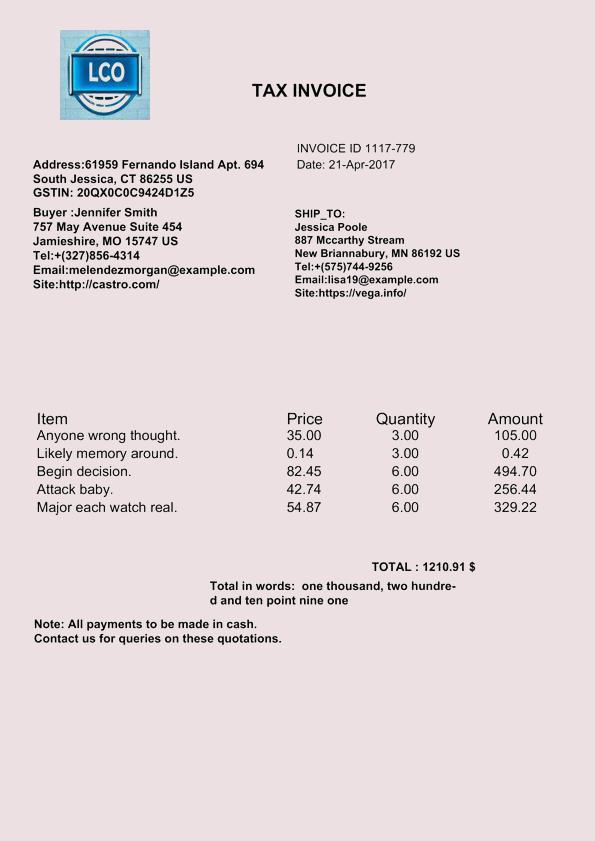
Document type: Invoice